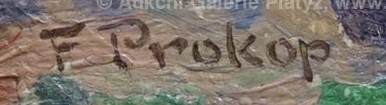
Signature of: ferdinand prokop